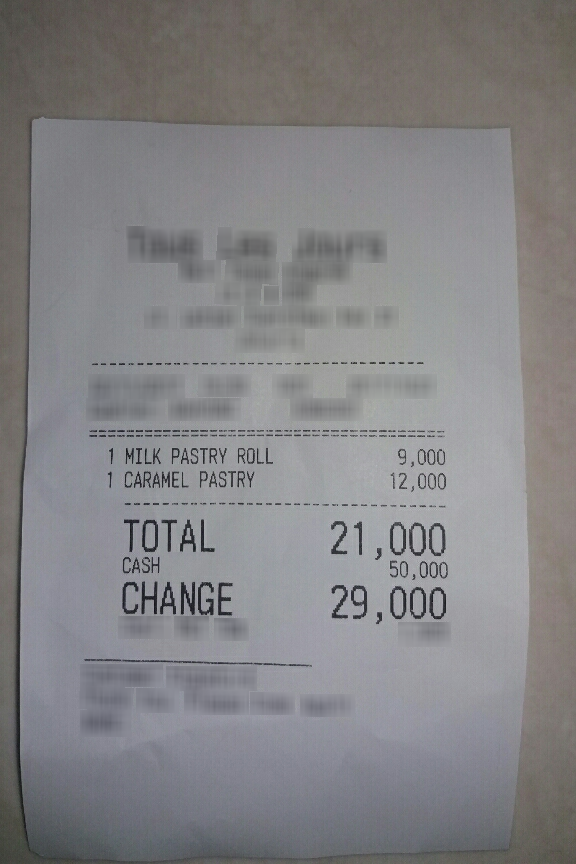
Number of items: 2
Total: 21,000
OCR text regions:
text: TOTAL
text: 21,000
text: CASH
text: 50,000
text: CHANGE
text: 29,000
text: 1
text: MILK
text: PASTRY
text: ROLL
text: 9,000
text: 1
text: CARAMEL
text: PASTRY
text: 12,000